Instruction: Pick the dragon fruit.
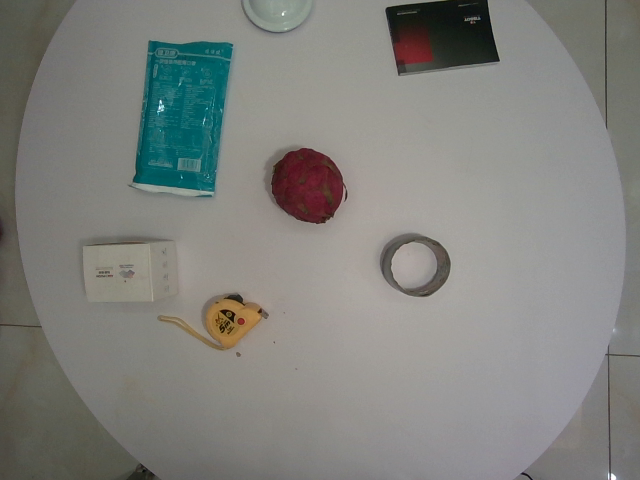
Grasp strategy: vertical